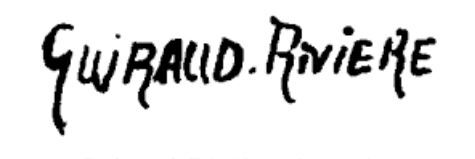
Signature of: maurice guiraud rivière